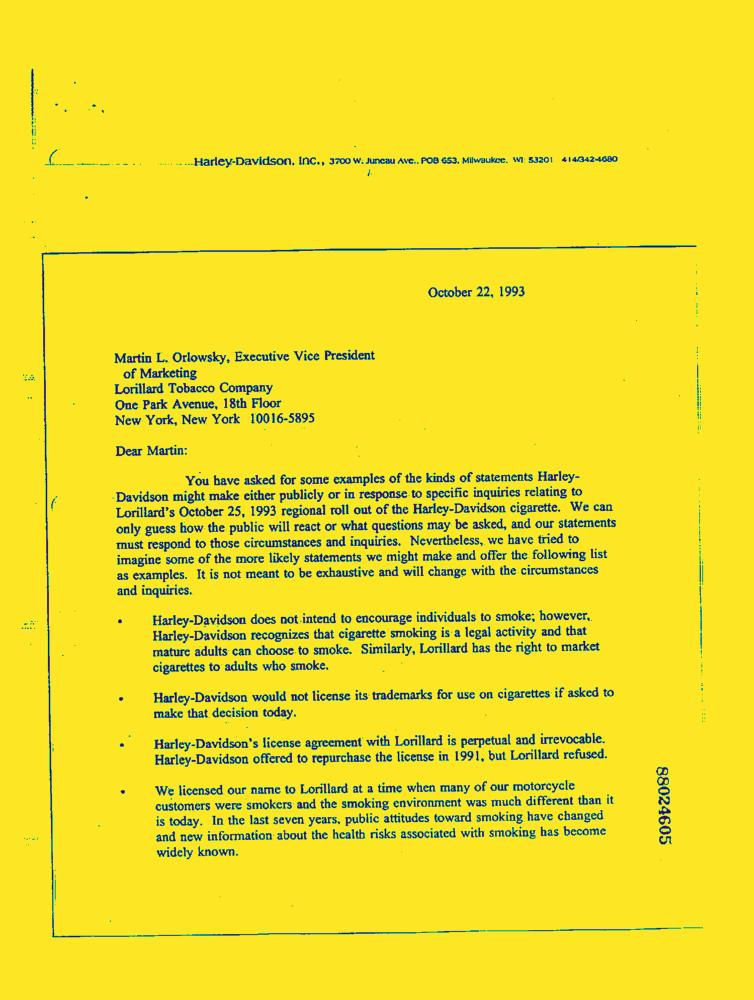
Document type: Letter-Doc